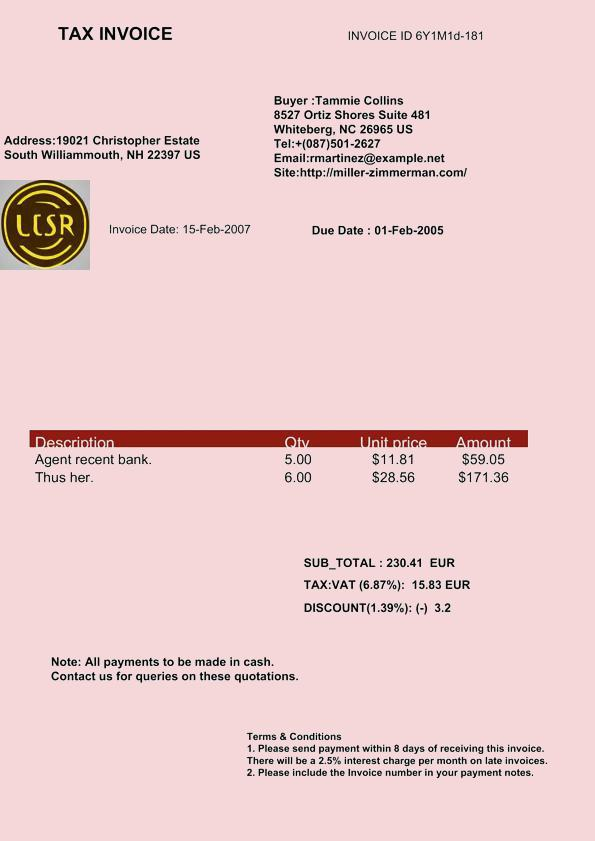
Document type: Invoice